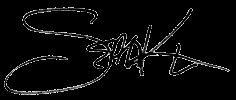
Signature of: sean kinney